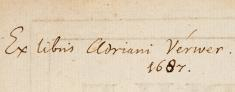
Signature of: adriaen verwer